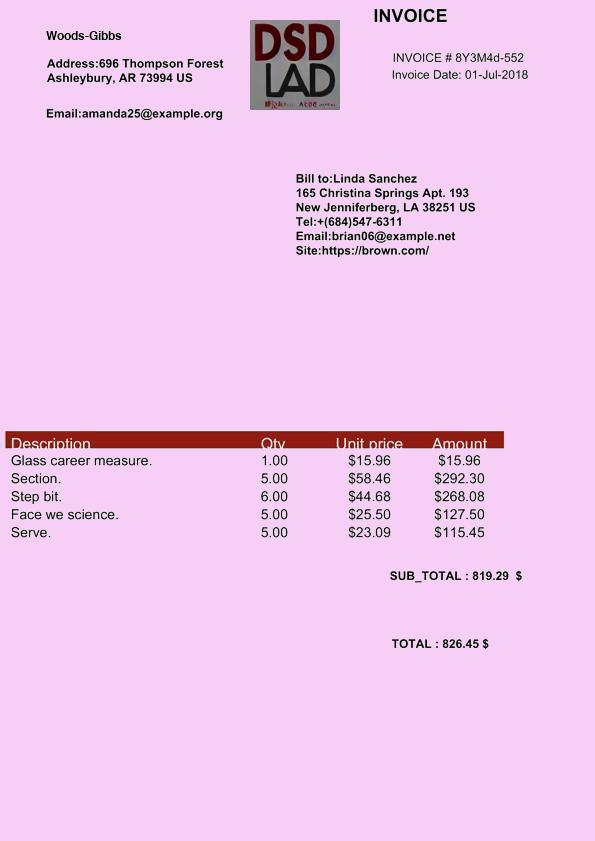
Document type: Invoice